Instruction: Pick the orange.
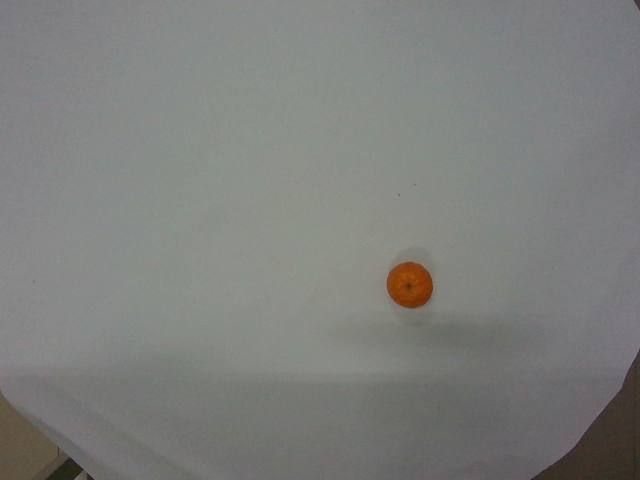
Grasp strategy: vertical